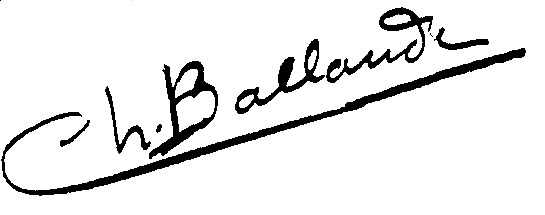
Signature of: charles ballande